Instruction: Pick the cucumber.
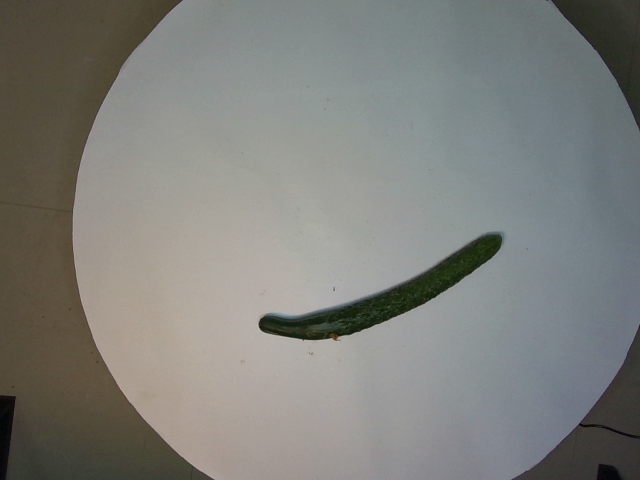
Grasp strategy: vertical